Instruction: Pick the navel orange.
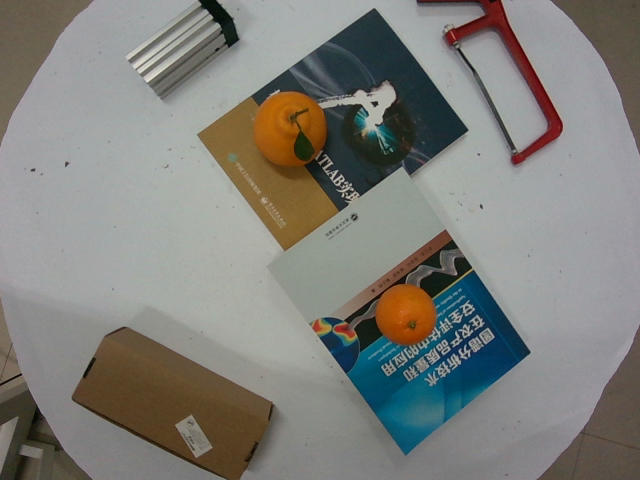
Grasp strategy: vertical